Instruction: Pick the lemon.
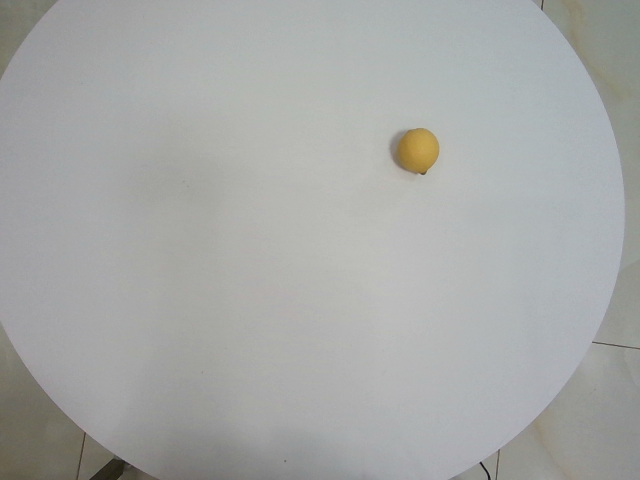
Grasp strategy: vertical